Question: What is the suspected problem?
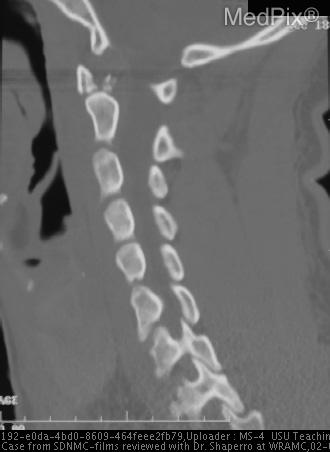
Answer: The findings suggest C-spine CT- multiple fractures on C1, bilateral posterior ring, right anterior ring.  Fragmentation on right side of C1 into spinal canal, spinal cord intact.  All other cervical vertebrae intact and without compromise.. C-spine CT- multiple fractures on C1, bilateral posterior ring, right anterior ring.  Fragmentation on right side of C1 into spinal canal, spinal cord intact.  All other cervical vertebrae intact and without compromise.. The patient might have a history of 21 yo WM was entering the surf when a wave crashed directly on top of him.  Patient was violently toppled over and struck his head on the sandy shore.  Patient denies loss of consciousness or aspiration.  He immediately felt bilateral paracervical neck pain upon impact on his head onto the shore.  Patient emerged from the ocean under own strength and without any other complaints.  He was promptly taken to the ED in ambulance without cervical spine precautions..